Question: What tax district, tax-rate area, or tax area code is specified in the document?
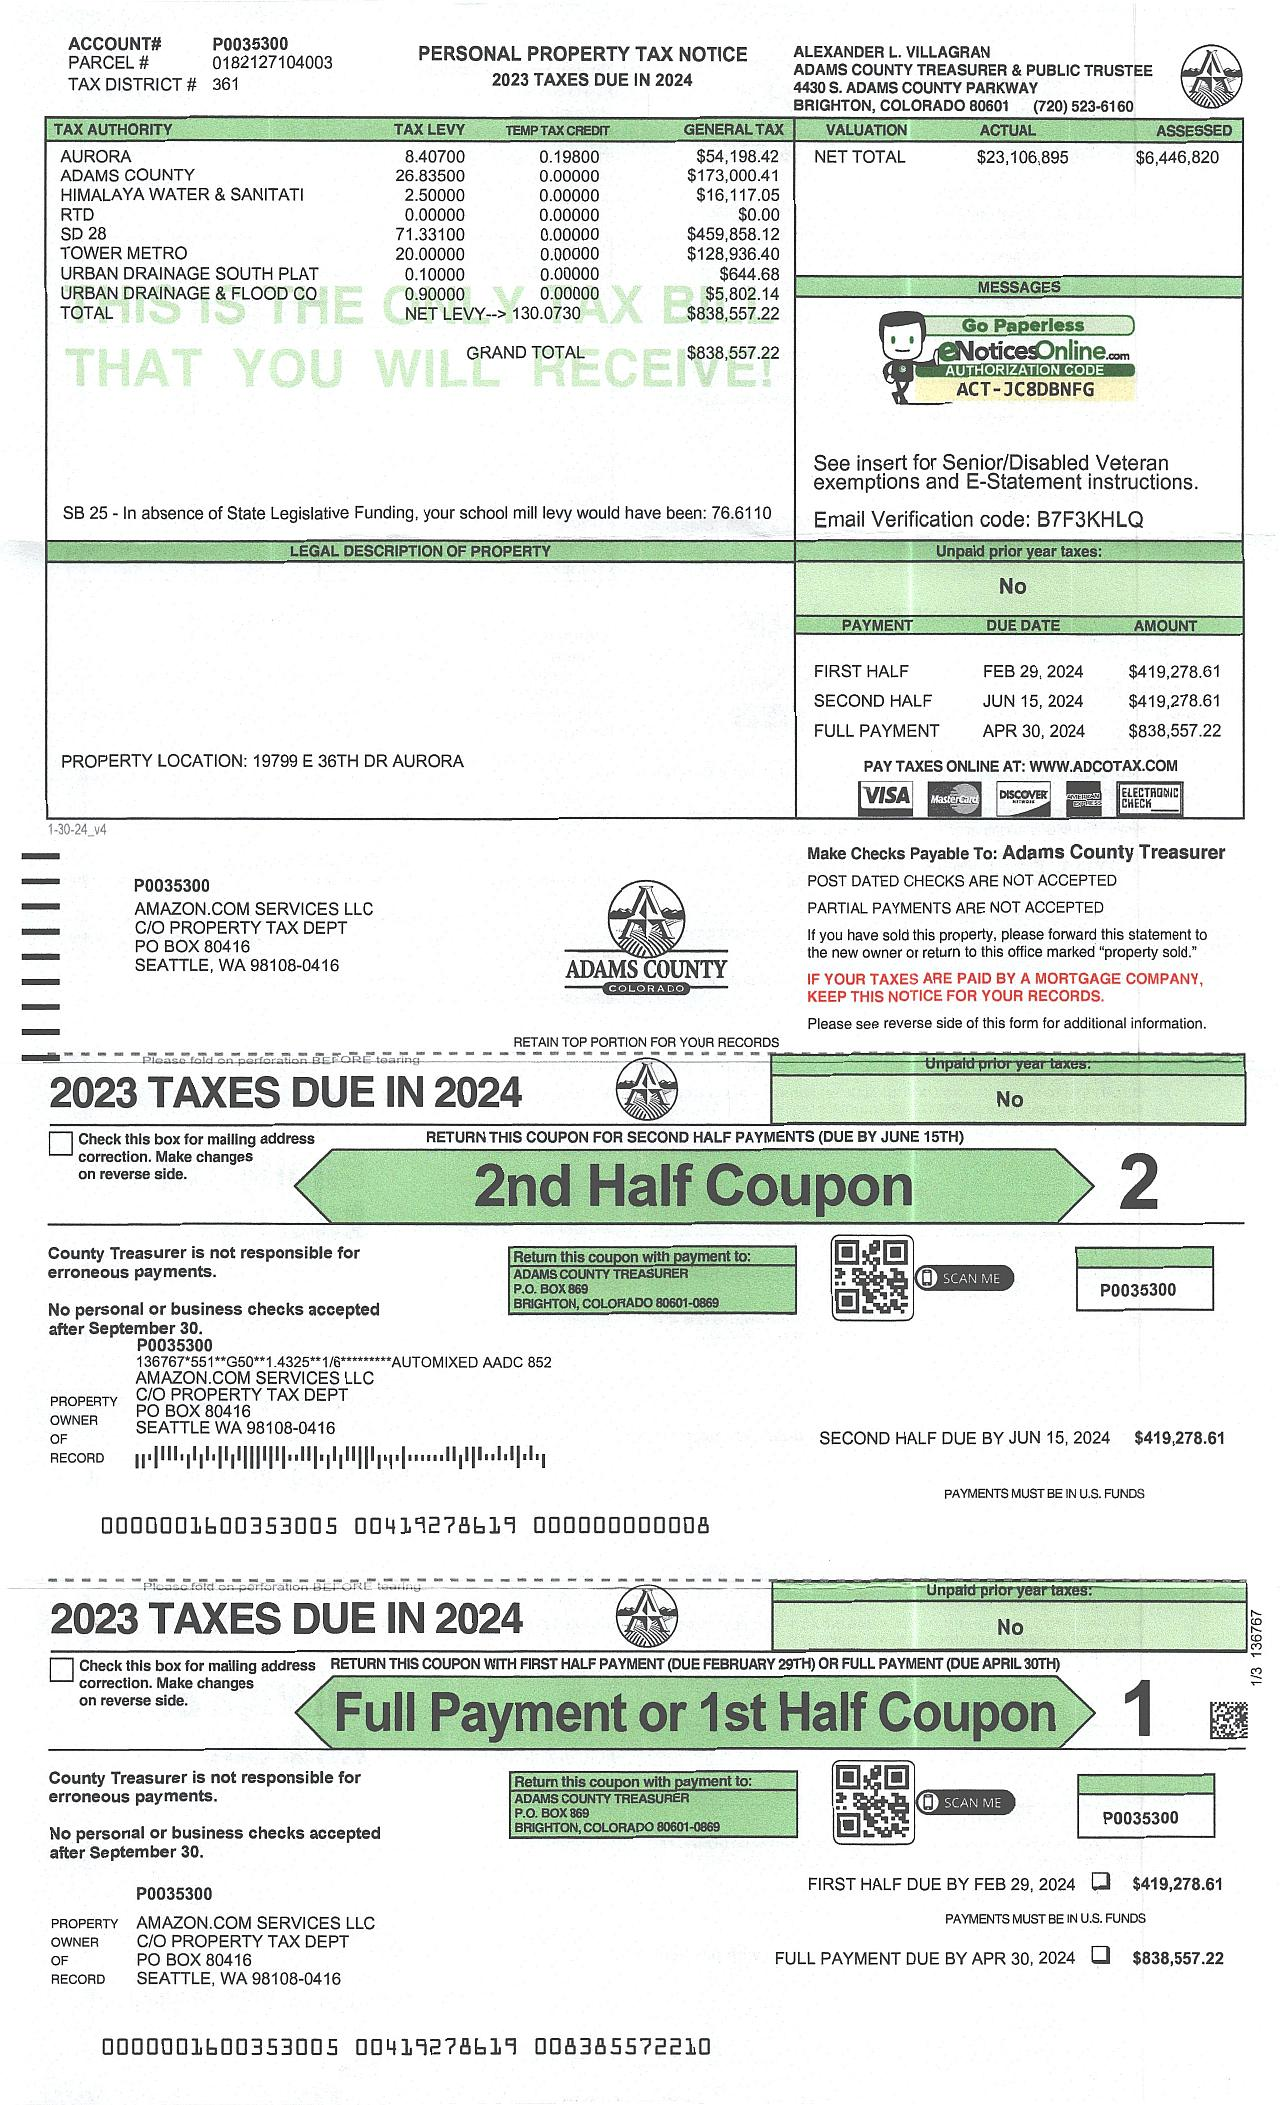
Answer: "381"